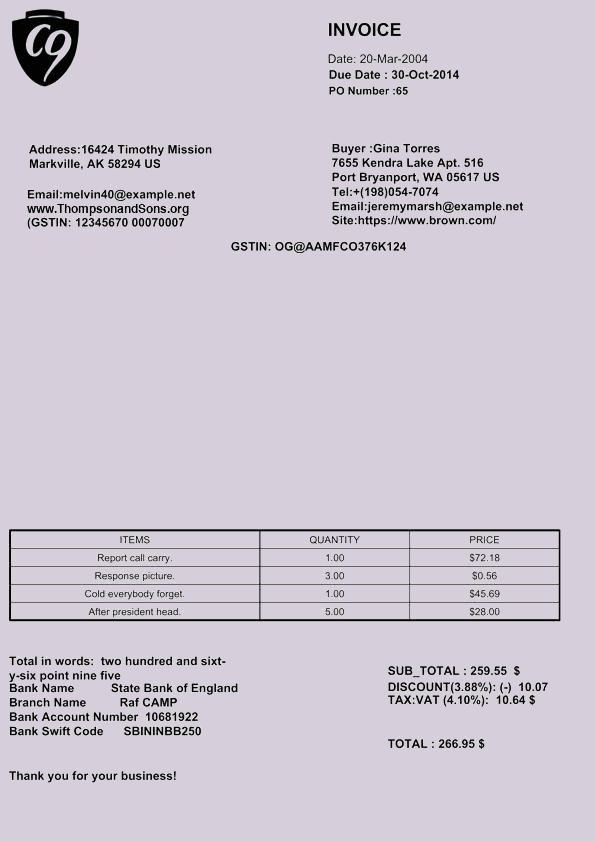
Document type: Invoice